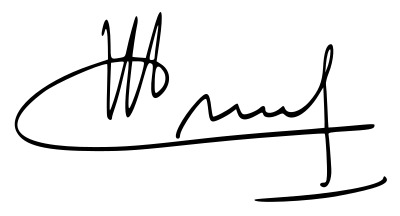
Signature of: richard ferrand